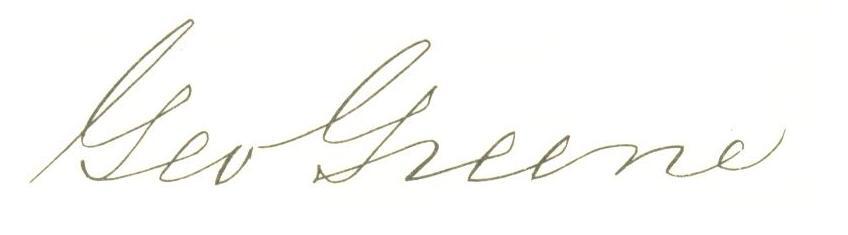
Signature of: george greene